Question: What is the main concern?
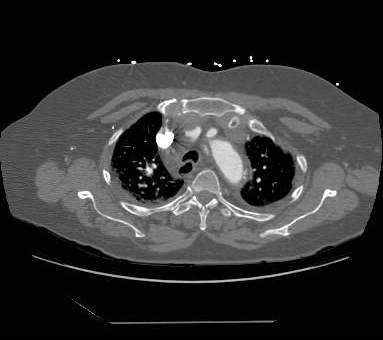
Answer: The findings suggest Multiple axial CT images of the chest with intravenous contrast material demonstrates a Stanford type A thoracic aortic dissection, with a clear intimal flap separating the true and false lumens of the ascending aorta.  Additionally, the pericardium full of dense fluid, likely hemopericardium.. Multiple axial CT images of the chest with intravenous contrast material demonstrates a Stanford type A thoracic aortic dissection, with a clear intimal flap separating the true and false lumens of the ascending aorta.  Additionally, a pericardial effusion is noted suspicious for hemopericardium.. The patient might have a history of 76 year-old woman with long history of hypertension, with acute-onset chest pain..